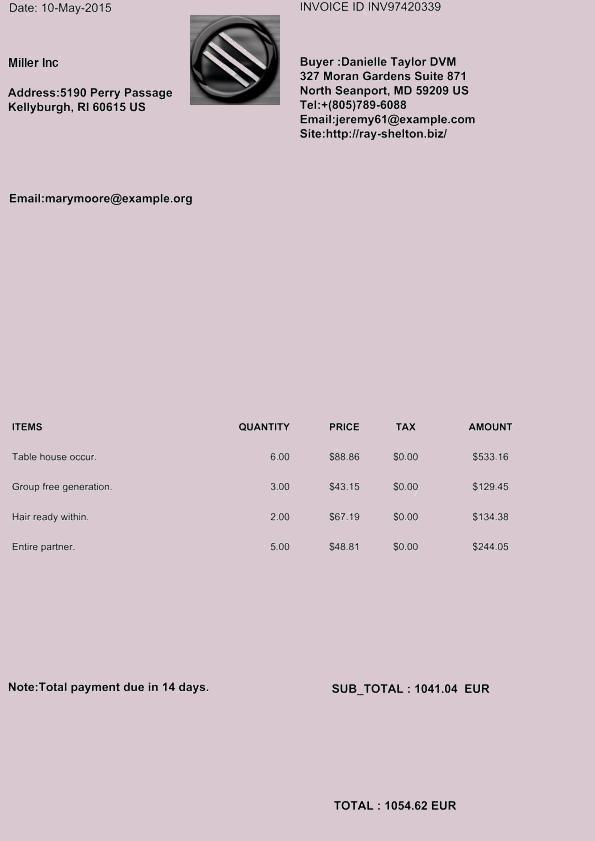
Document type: Invoice